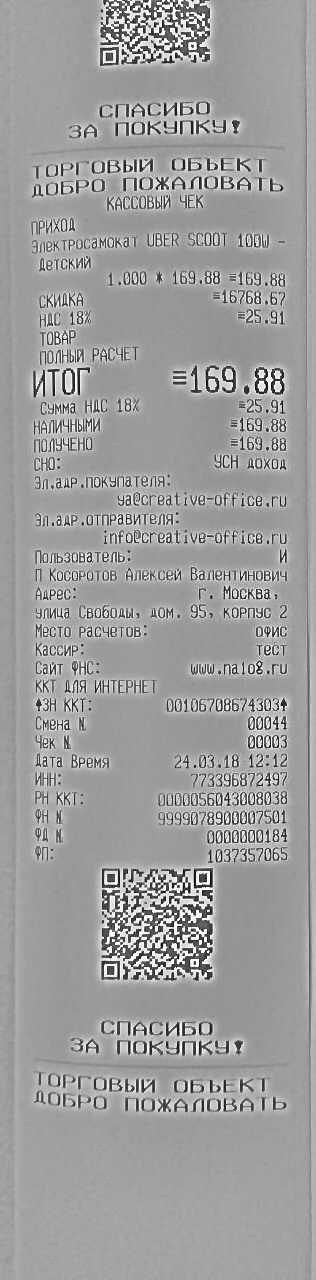
Продавец: ИП Косоротов Алексей Валентинович
ИНН: 773396872497
Дата: 24.03.18
Товары: Электросамокат UBER SCOOT 100W - ДЕТСКИЙ
Количество: 1.000
Цена: 169.88
Сумма: 169.88
Итого: 169.88